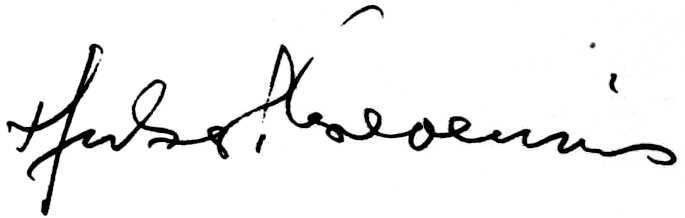
Signature of: herbert grevenius